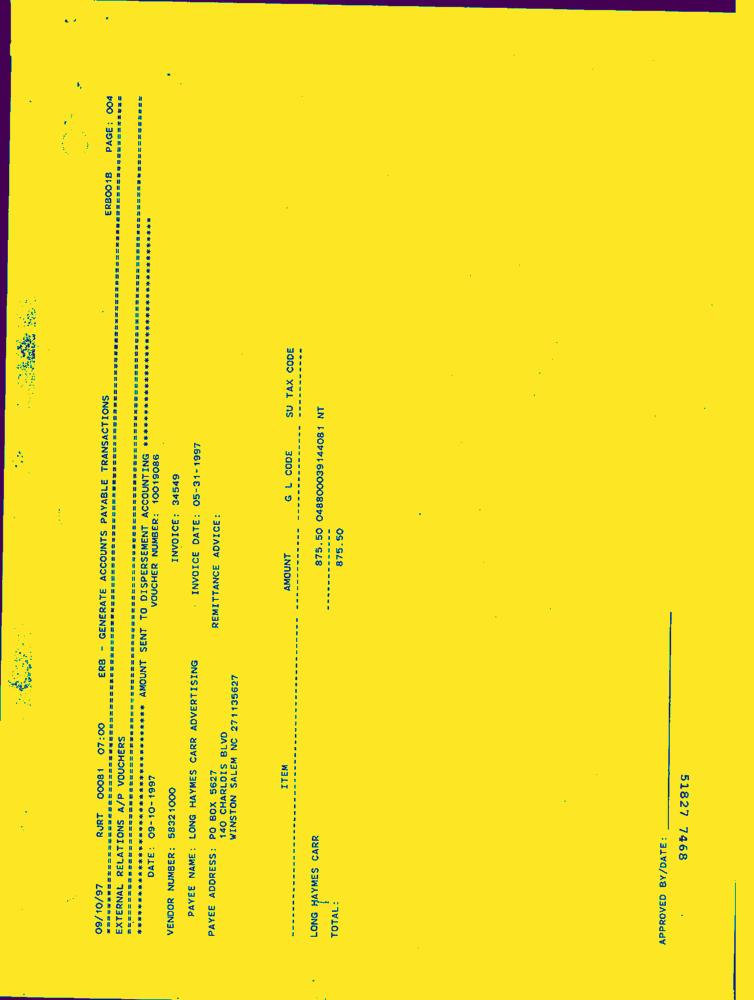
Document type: Invoice-Doc